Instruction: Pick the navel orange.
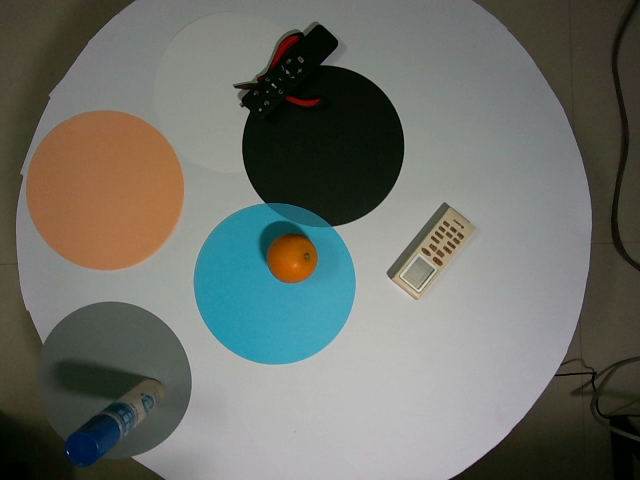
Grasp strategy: vertical